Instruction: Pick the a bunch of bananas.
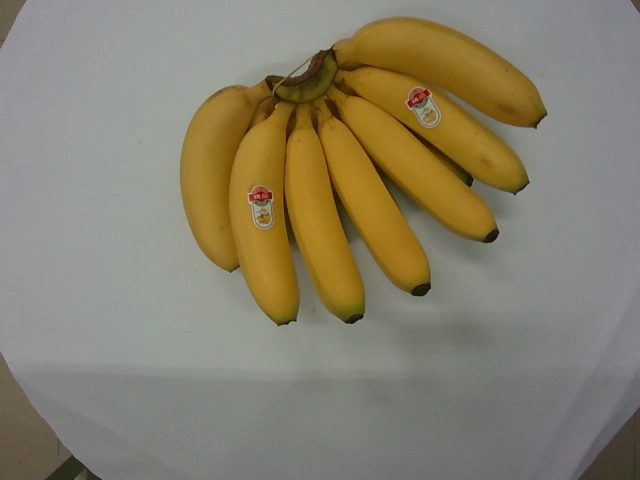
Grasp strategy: vertical